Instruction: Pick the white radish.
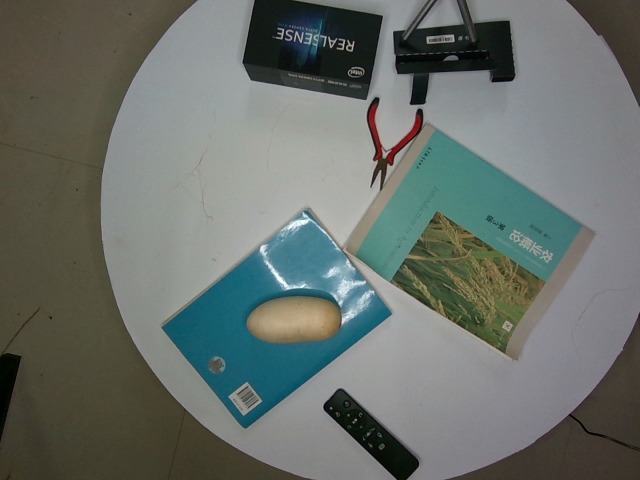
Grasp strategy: vertical